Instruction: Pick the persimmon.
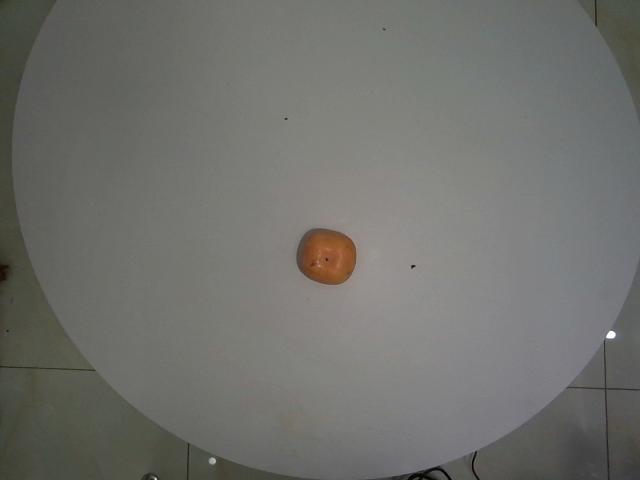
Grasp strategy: vertical